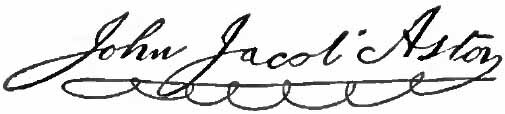
Signature of: john jacob astor i